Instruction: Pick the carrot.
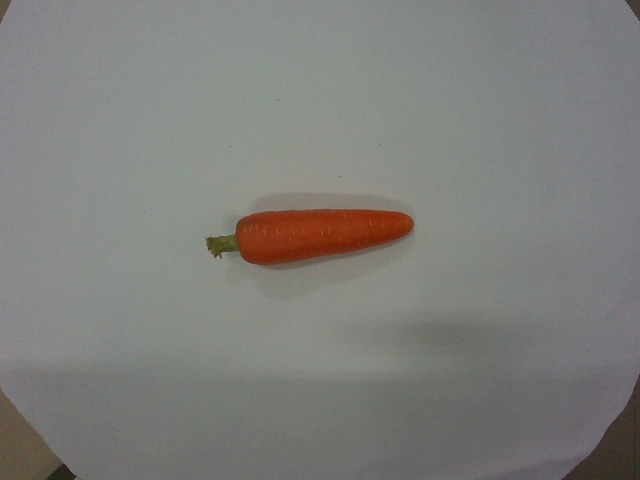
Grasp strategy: vertical